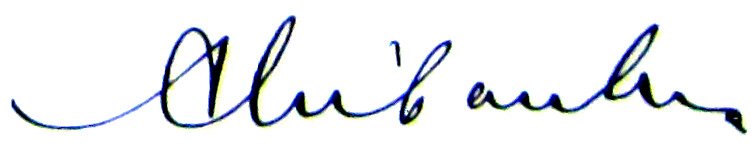
Signature of: armand thibaudeau